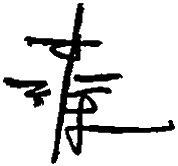
Signature of: shiu ka chun